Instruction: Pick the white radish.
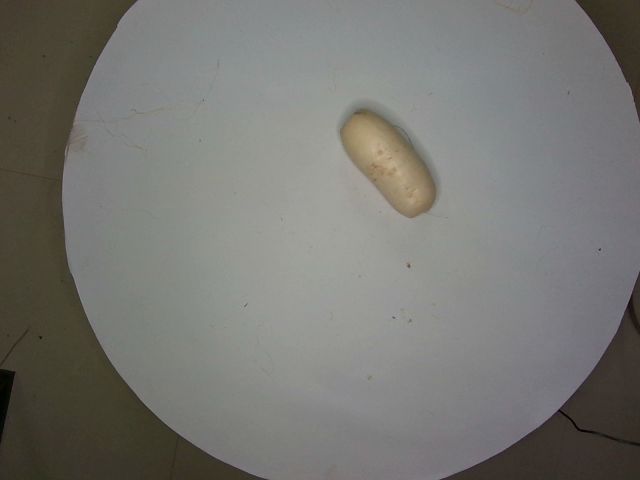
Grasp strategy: vertical